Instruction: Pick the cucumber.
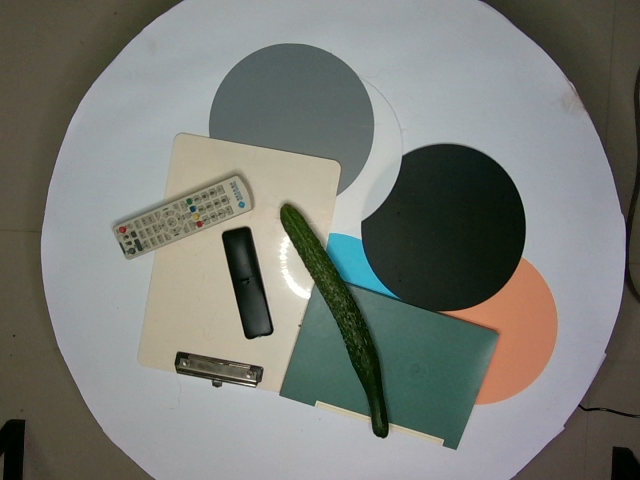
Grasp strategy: vertical